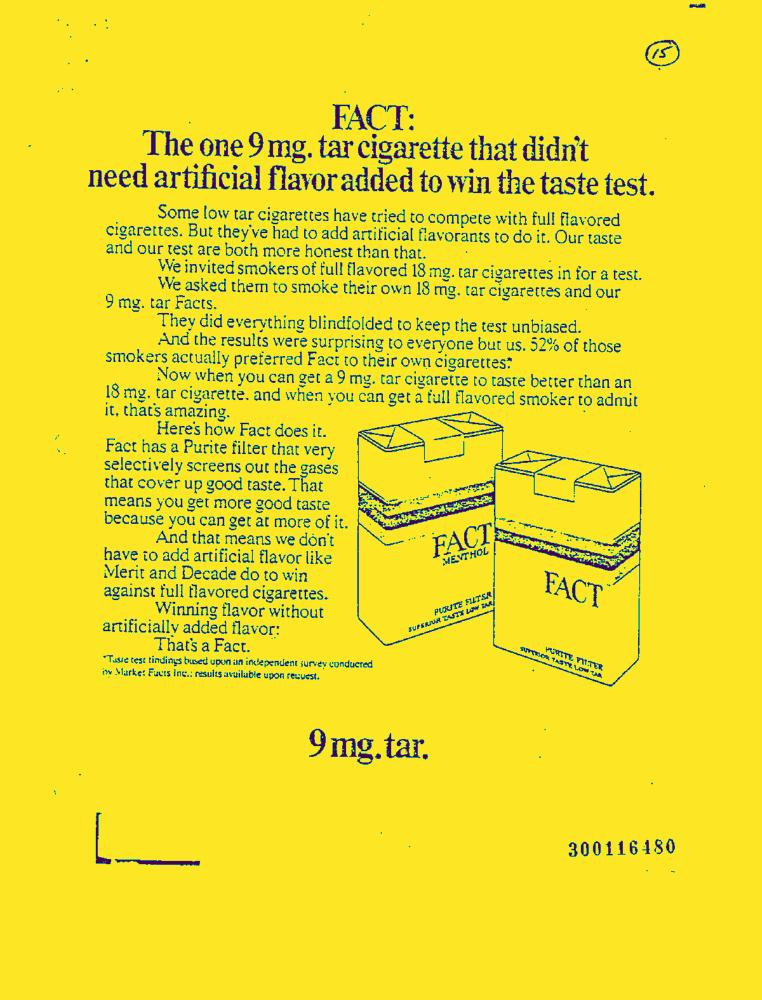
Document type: AD